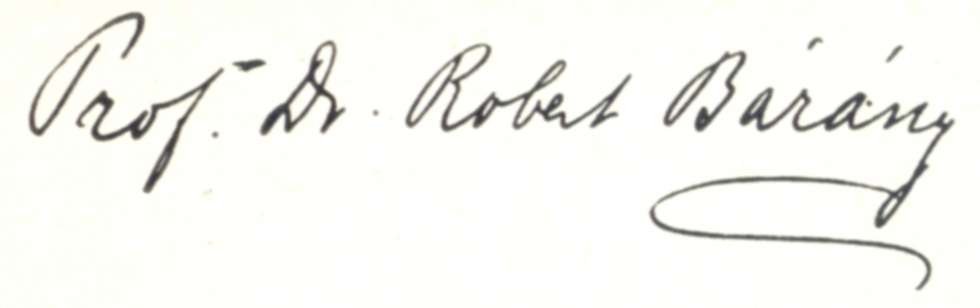
Signature of: robert bárány